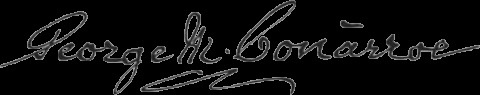
Signature of: george mecum conarroe